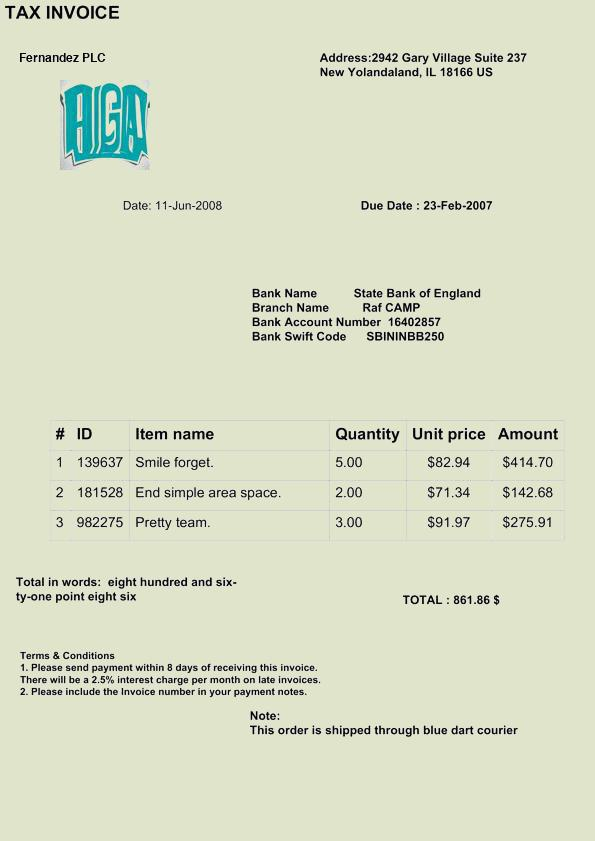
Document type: Invoice